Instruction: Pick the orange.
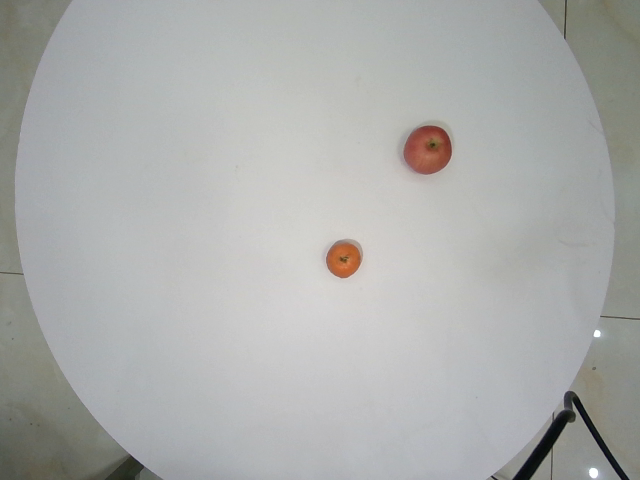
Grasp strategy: vertical